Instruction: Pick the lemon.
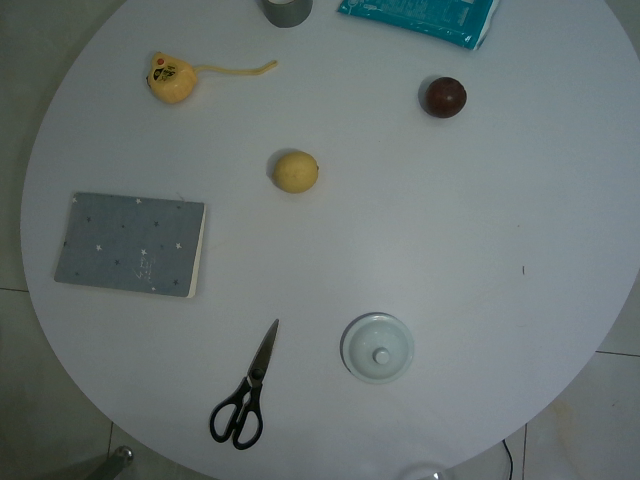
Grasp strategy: vertical